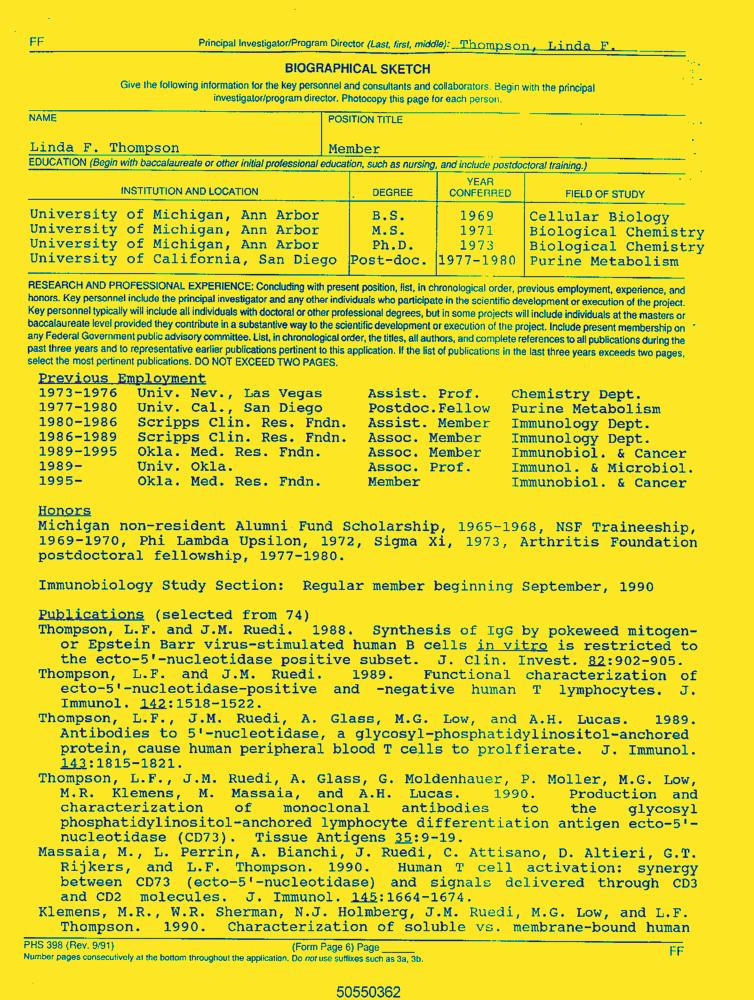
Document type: Resume-Doc